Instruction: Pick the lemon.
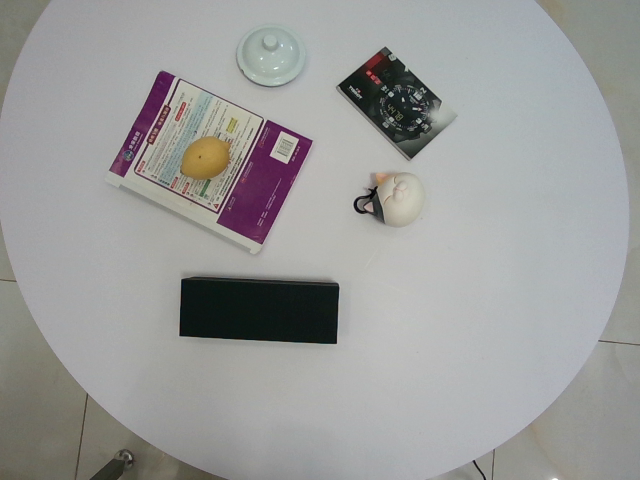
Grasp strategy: vertical